Question: Can you provide the account number mentioned in the document?
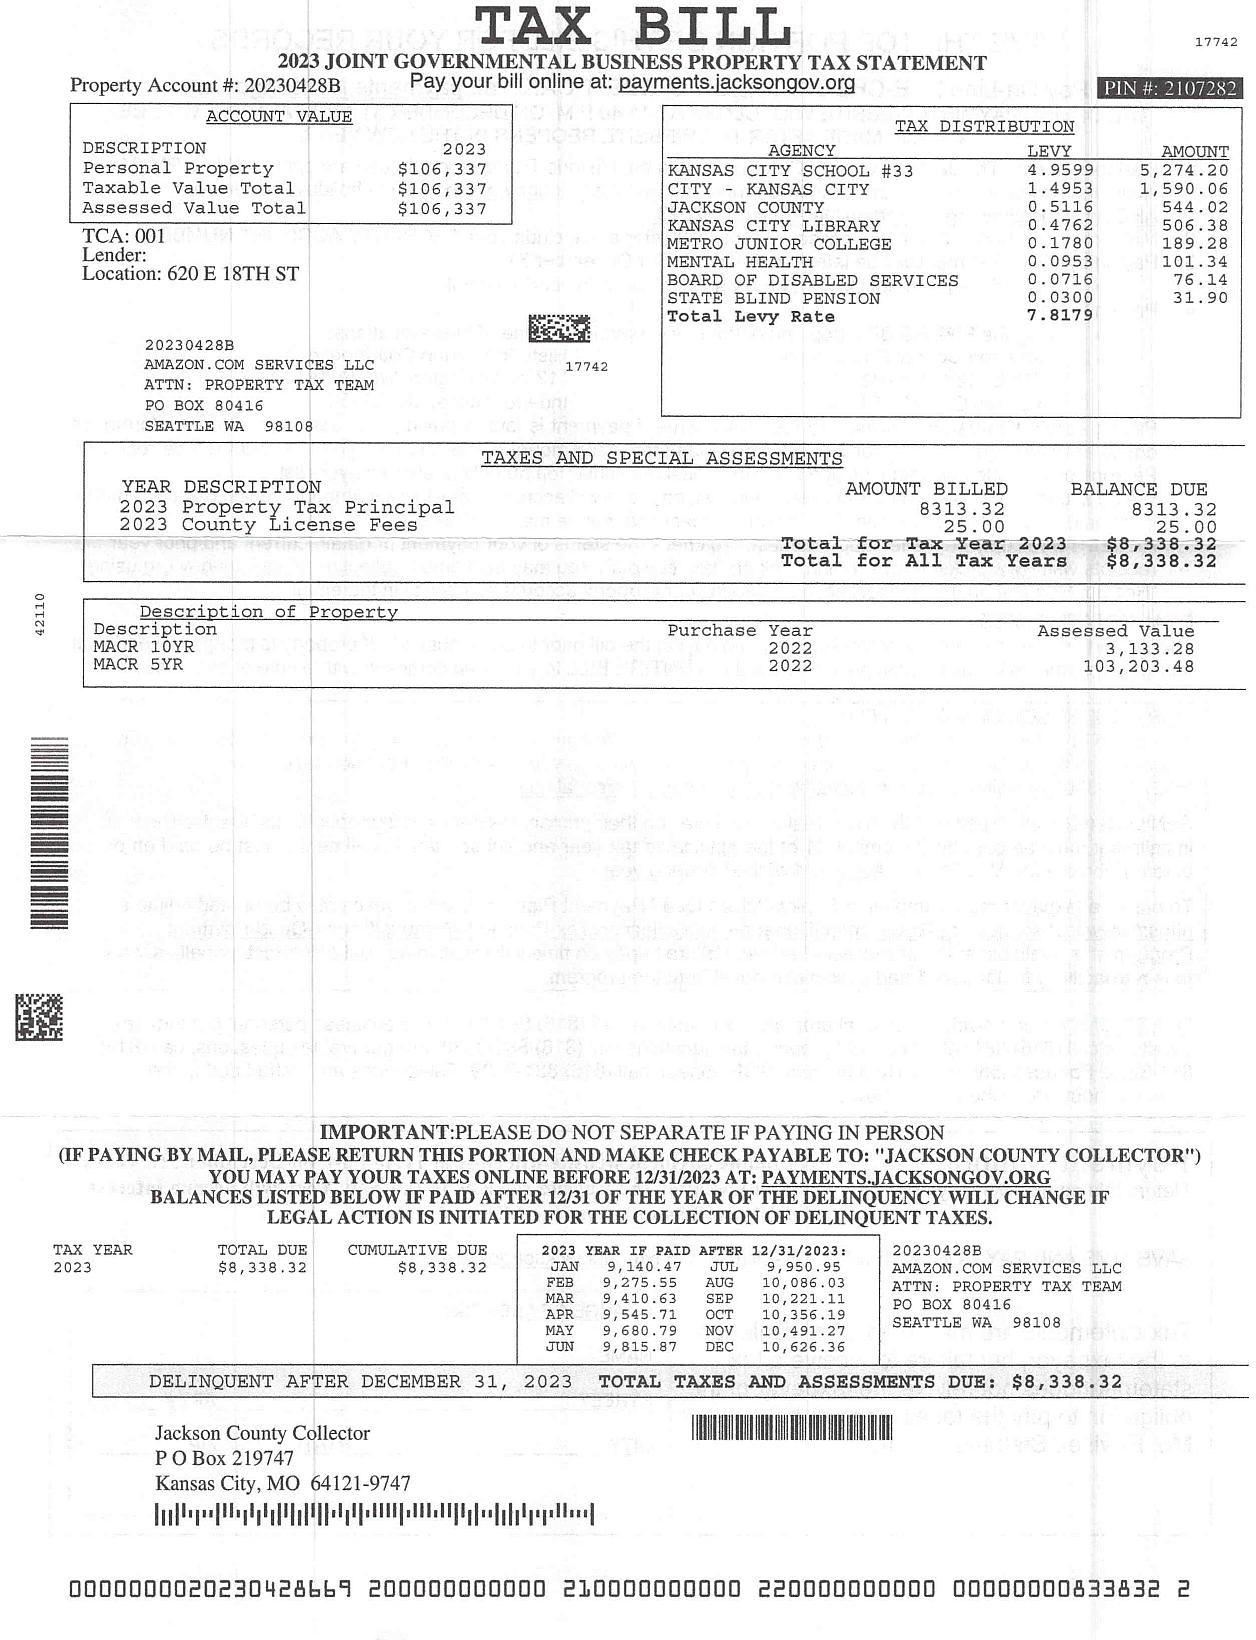
Answer: "20230428B"